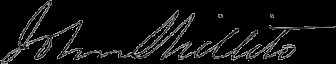
Signature of: john shillito